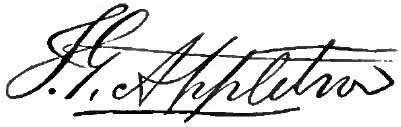
Signature of: thomas gold appleton